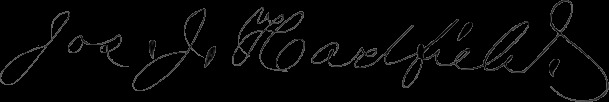
Signature of: joseph j hadfield